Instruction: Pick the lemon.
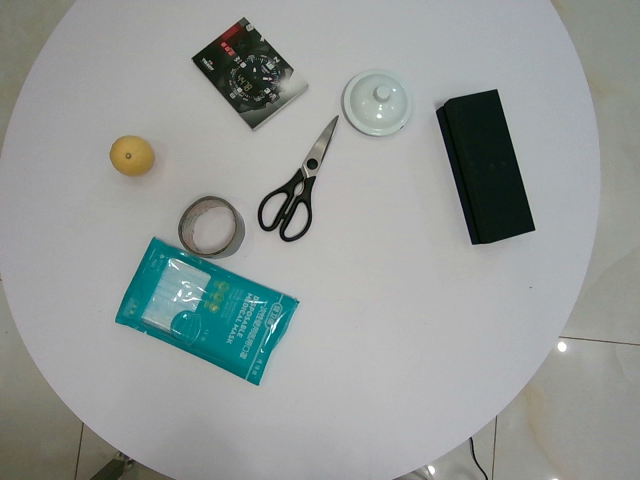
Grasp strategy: vertical